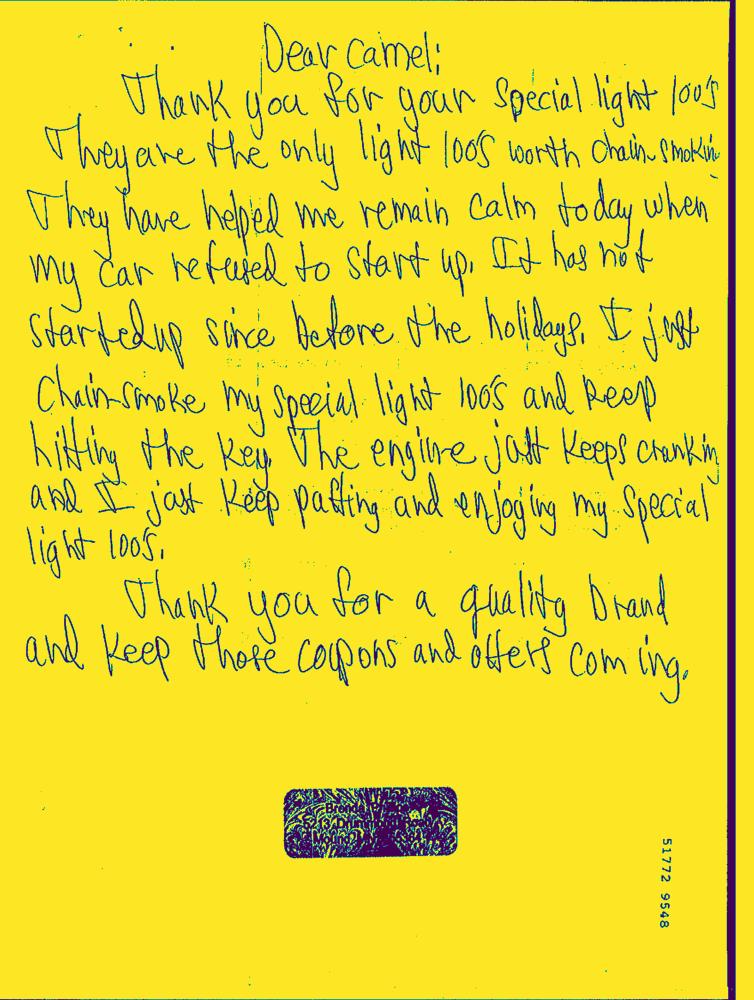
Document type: Hand-Written